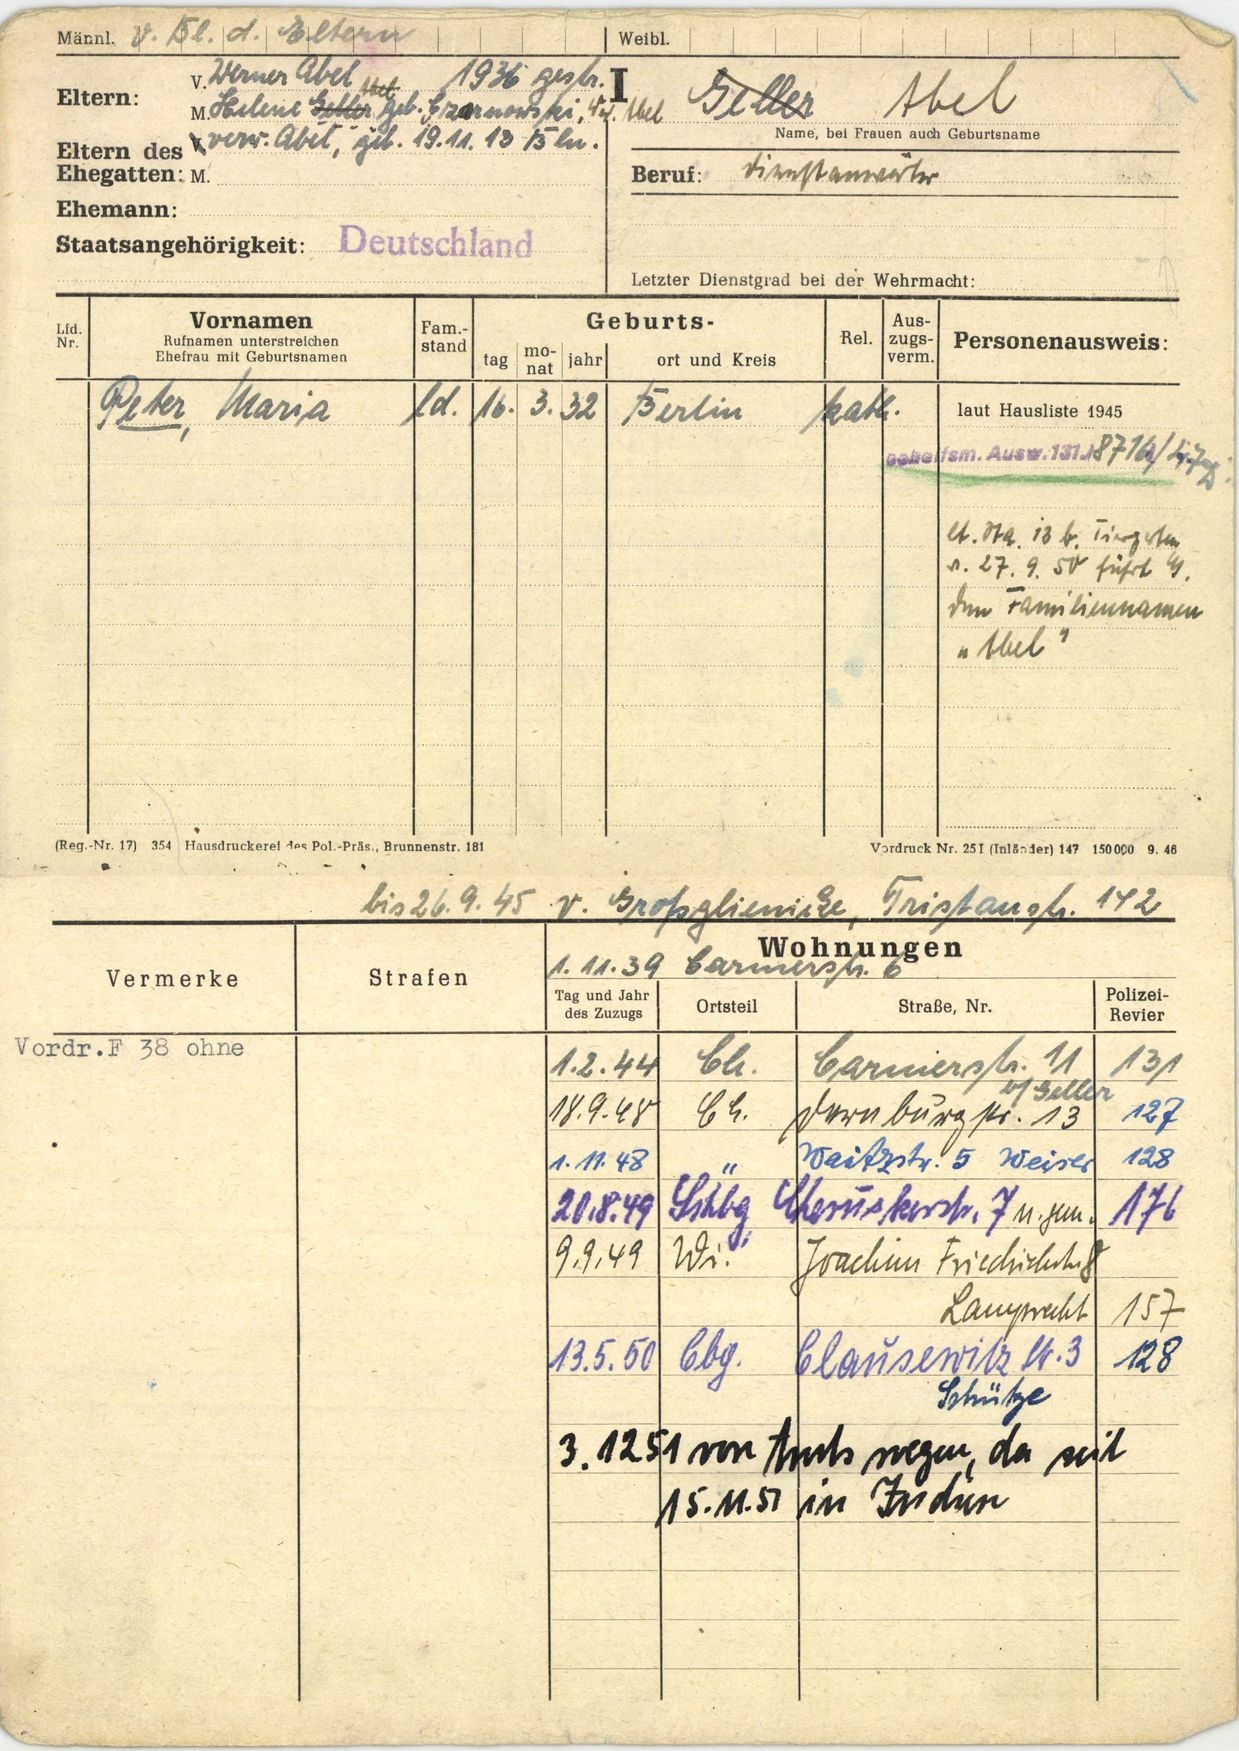
Heller Abel